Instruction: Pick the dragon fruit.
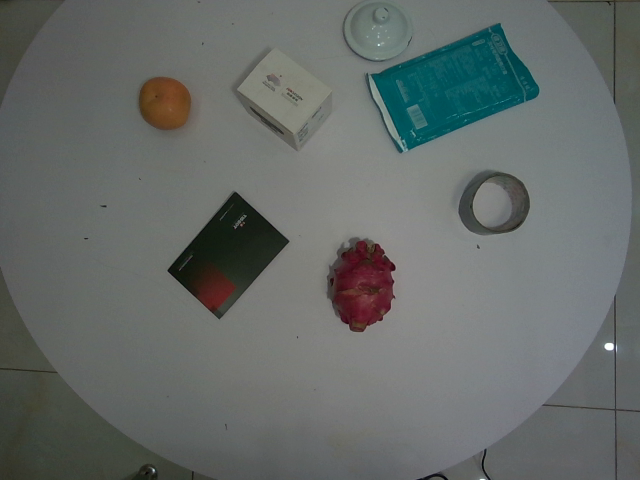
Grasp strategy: vertical